Question: What appears to be the issue?
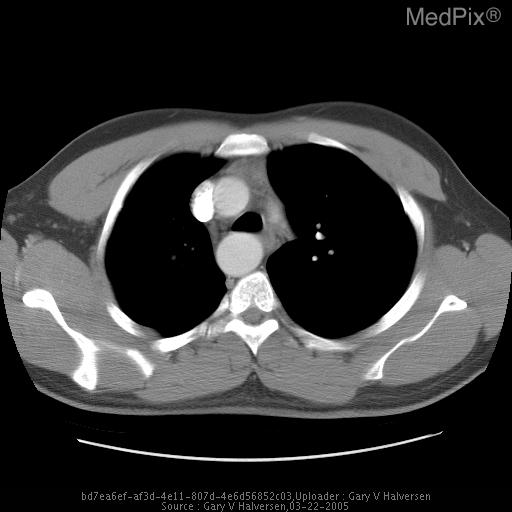
Answer: The findings suggest Initial PA/Lateral images of the chest show a right sided aortic arch without other focal abnormality. CT confirms a right sided arch with aberrant left subclavian artery.  Of note is a very prominent diverticulum at the origin of the aberrant left SCA.. CT image 5. The patient might have a history of Vomiting 4 days prior, now with cough and chest pain..